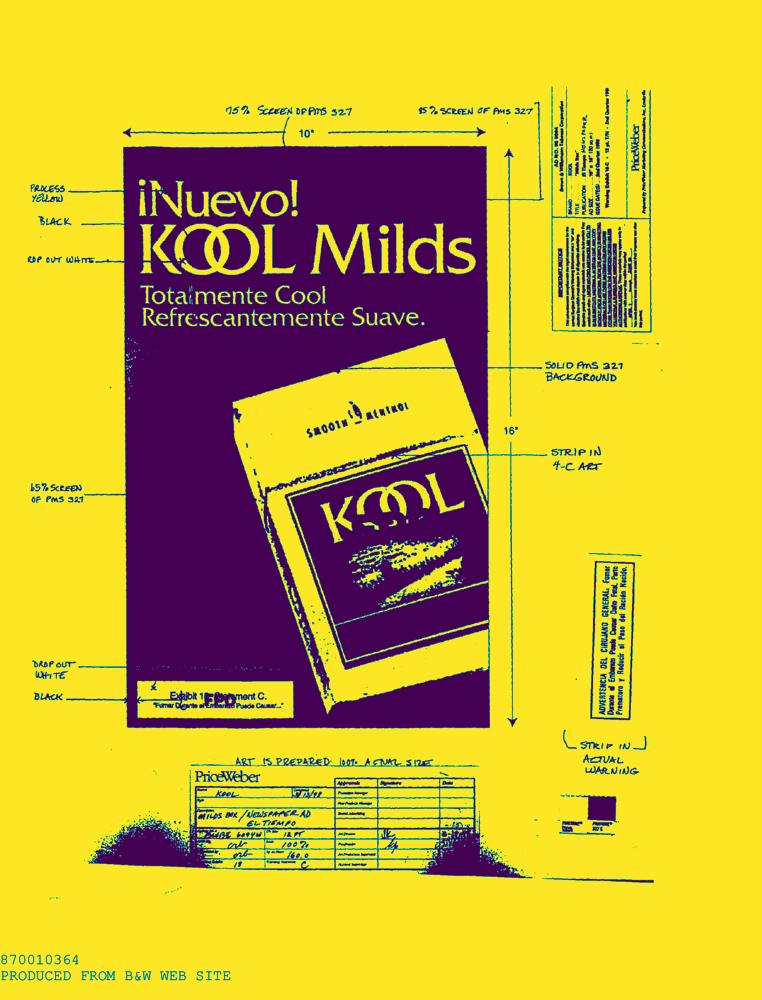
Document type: AD